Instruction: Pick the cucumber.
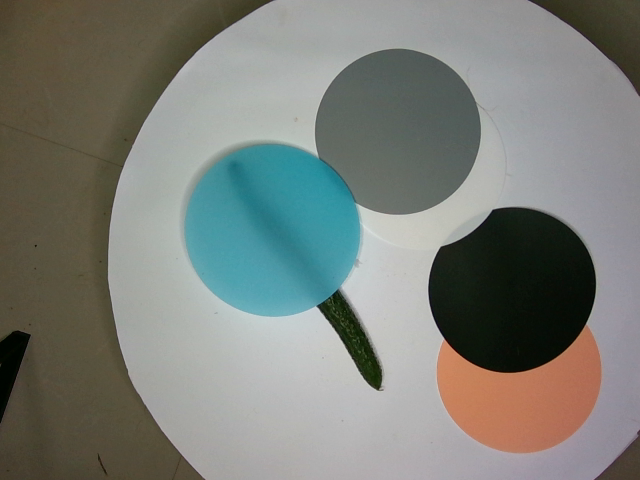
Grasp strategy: vertical